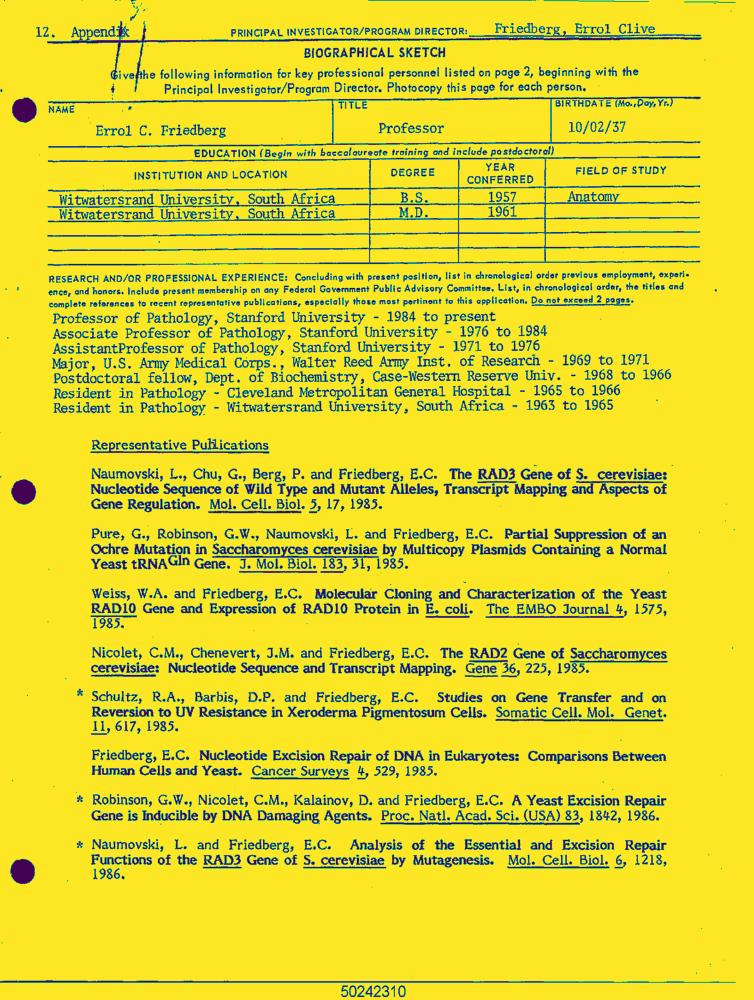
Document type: Resume-Doc